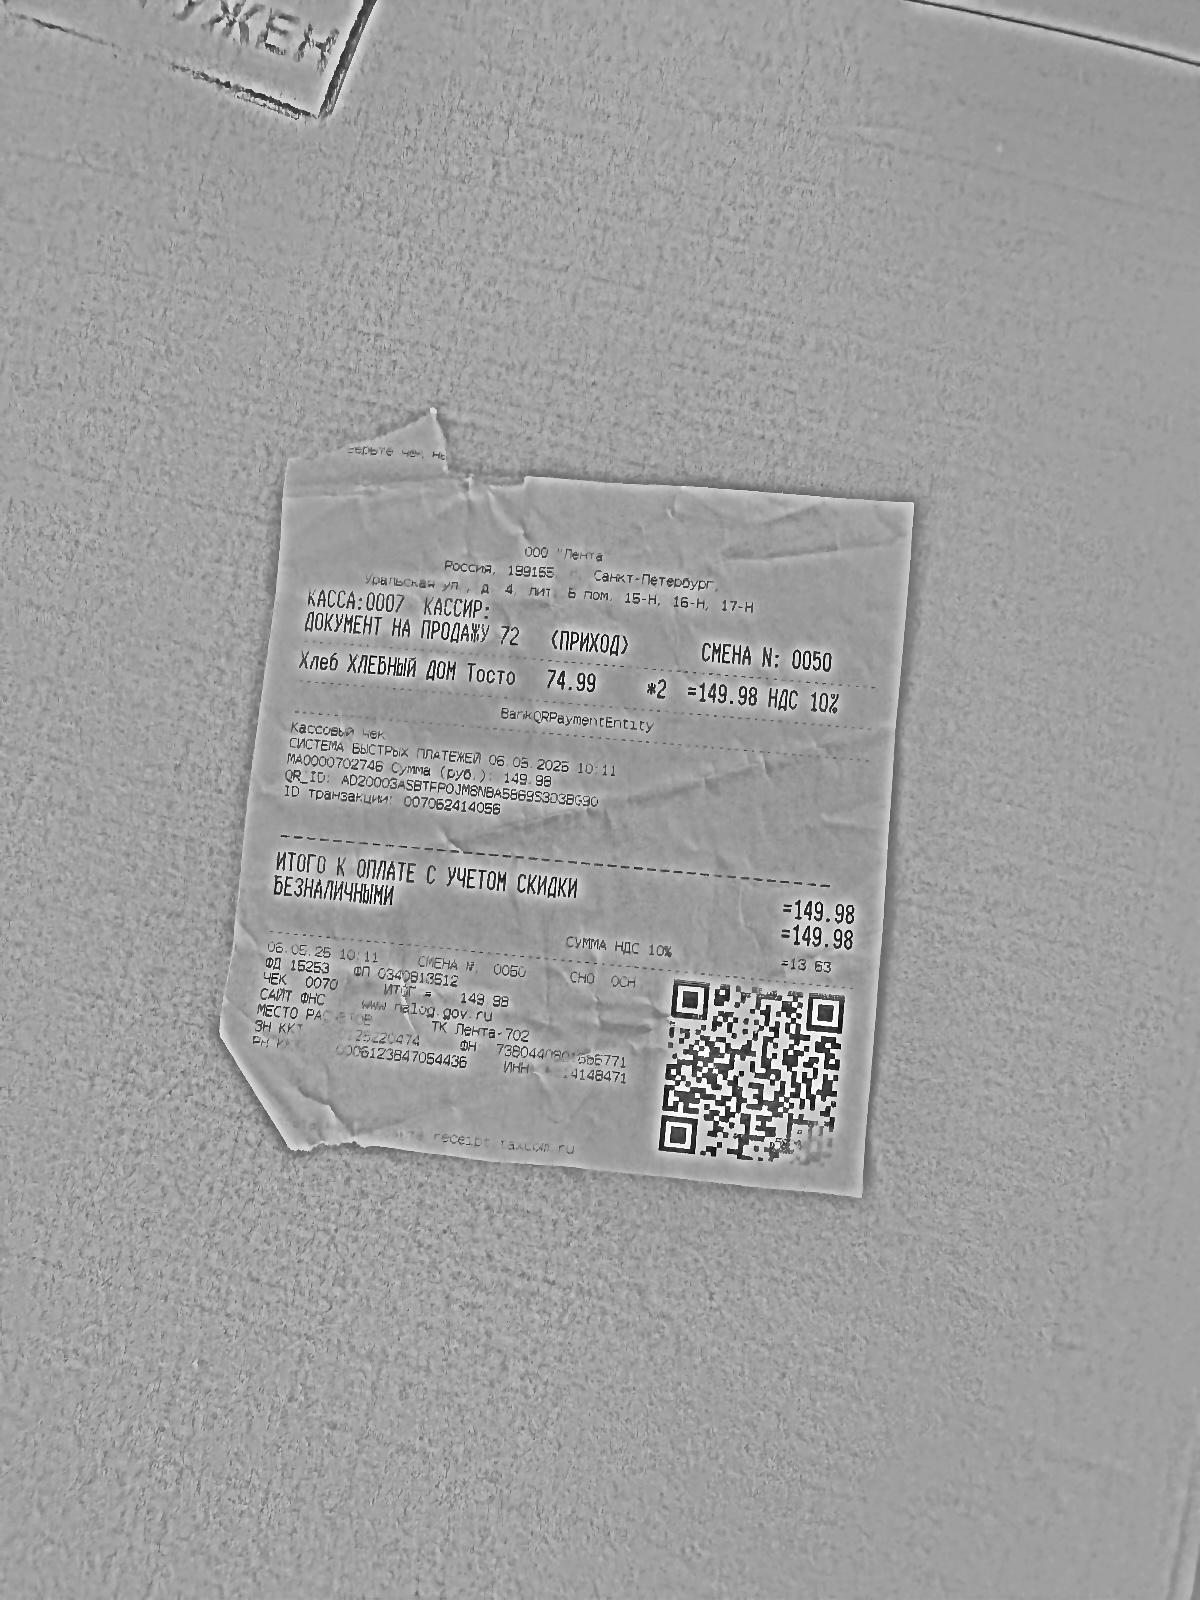
Дата: 06.05.25
Товары: Хлеб ХЛЕБНЫЙ ДОН ТОСТО
Количество: 2.000
Цена: 74.99
Сумма: 149.98
Итого: 149.98